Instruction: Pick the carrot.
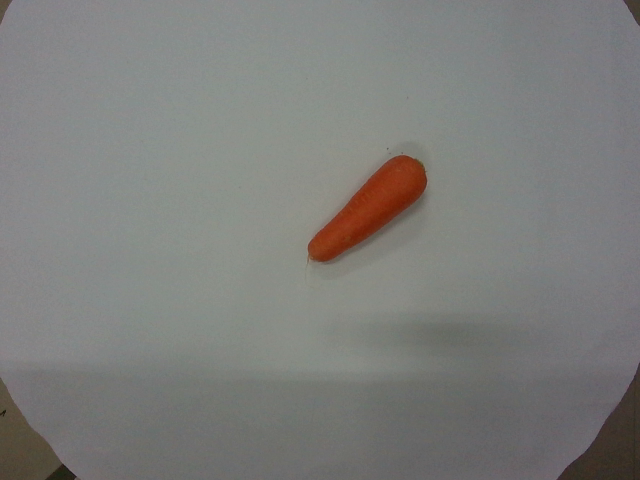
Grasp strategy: vertical